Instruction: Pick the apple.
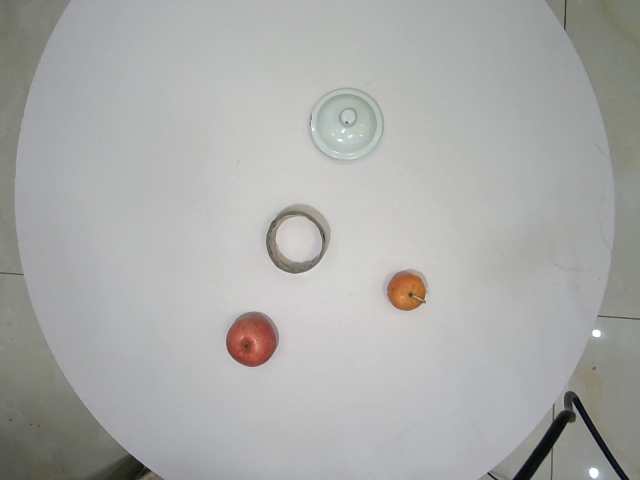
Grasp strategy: vertical